Question: What are the imaging findings?
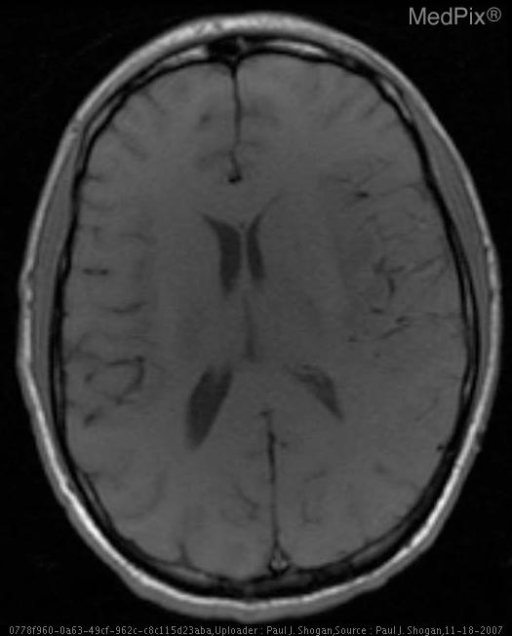
Answer: The imaging shows Non-contrast CT: Hypoattenuation in the left temporal and inferior frontal lobes.  Mild mass effect is also seen with effacement of the Sylvian cistern, and Ambient cistern.

Contrast enhanced CT:  Patchy peripheral enhancement in the bilateral temporal lobes, and insula.  There are also foci of circumscribed low density within the left insula, and evidence of subtle mass effect.

MRI:

DWI: T2 signal hyperintensity with restricted diffusion, in the left temporal lobe, and bilateral insula.

T2WI: Increased signal intensity and swelling of the gray matter of the left temporal lobe with mild mass effect, evidenced by effacement of the Ambient cistern at the left medial temporal lobe and midbrain.  Additionally, there is mild increased signal intensity of the right medial temporal lobe.  Also, there is increased signal intensity in the left greater than right insular gray matter.

Coronal T2-weighted FLAIR MR shows bilateral asymmetric involvement of the medial temporal lobes and insula.

T1WI:  Low signal intensity in the left greater than right insula secondary to surrounding edema, with no evidence of hyperintensity to suggest the presence of subacute blood products.

Post-gadolinium T1WI demonstrates patchy peripheral enhancement in the left temporal lobe, and left greater than right insula. Axial T1 weighted image demonstrates low signal intensity in the left greater than right insula secondary to surrounding edema, with no evidence of hyperintensity to suggest the presence of subacute blood products..